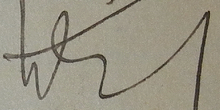
Signature of: iuliu hațieganu